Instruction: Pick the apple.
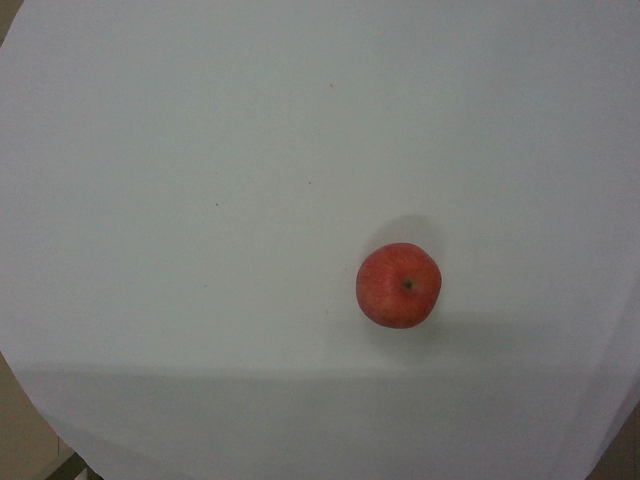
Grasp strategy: vertical